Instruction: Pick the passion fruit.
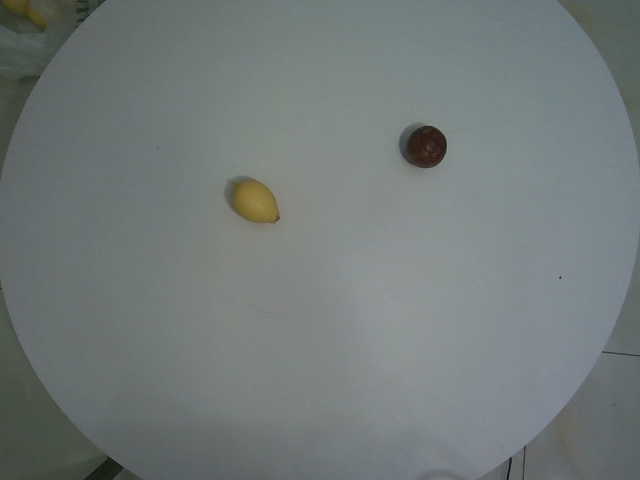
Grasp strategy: vertical